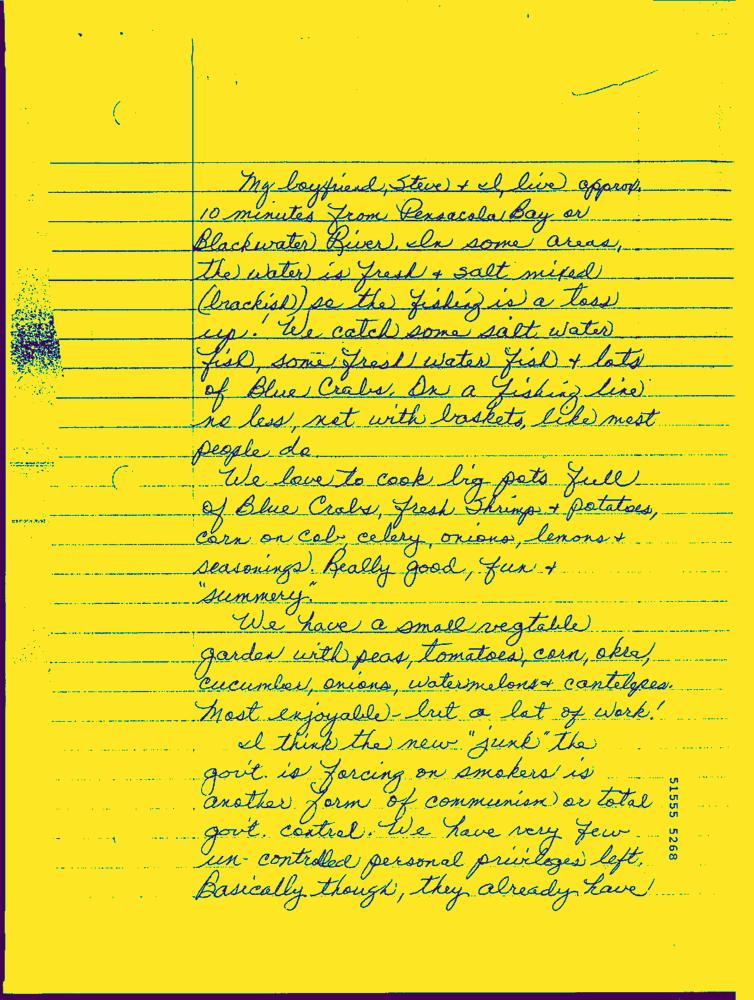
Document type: Hand-Written